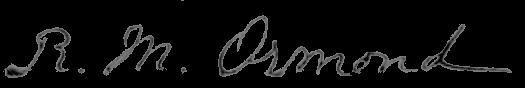
Signature of: rose marie andre michel